Patient: Female, age 60
A 60-year-old Caucasian woman presented to our care with shortness of breath with exertion, which was relieved by rest for 2 weeks. She initially went to her primary care physician, who noted that the patient was hypoxic with oxygen saturations at 73%. She was therefore sent to the emergency department for further evaluation. Other complaints included intermittent substernal chest pain of moderate intensity with radiation to the back of the neck and a productive cough with white phlegm, but no blood was noted. She denied any fever, chills, nausea, vomiting, headaches, dizziness, abdominal pain, or diarrhea. Her comorbidities included hypertension and hypothyroidism. Home medications were levothyroxine 112 mcg tab daily and hydrochlorothiazide 12.5mg tab daily. She quit smoking tobacco about 3 years ago but previously had smoked 1/2 pack per day for 10 years.
Initial vital signs were significant for hypertension (blood pressure: 155/81) and hypoxia (oxygen saturation was 70% on room air). She was then placed on 3 liters of oxygen through nasal cannula; oxygenation then increased to 94%. The only significant physical examination findings were bilateral diffuse wheezing upon auscultation of the lungs. The initial laboratory workup (Table 1) was only significant for elevated liver enzymes. A chest radiograph (Figure 1) showed mild cardiomegaly with increased parahilar vascularity suggestive of pulmonary edema. Computed tomography (CT) angiogram (Figure 2) of the chest was ordered to rule out pulmonary embolism. It revealed a diffuse bilateral ground glass density in the lung parenchyma with intervening normal appearing lung parenchyma having a mosaic attenuation pattern. Diffuse micronodules throughout both lungs were also noted. 2D echocardiogram showed a borderline left atrial enlargement and left ventricle ejection fraction of 70+-5%.
Our differential diagnosis after our initial assessment and imaging studies was hypersensitivity pneumonitis, sarcoidosis, miliary tuberculosis, bacterial pneumonia, and lung malignancy. We suspected hypersensitivity pneumonitis as the most likely diagnosis but were unsure of the cause. On further questioning, the patient explained that she worked as a server at a restaurant located on a ranch approximately 35 miles east of El Paso, Texas. This ranch has several different species of farm animals, including birds (ducks and geese), cattle, and horses. She explained that she did not have actual close exposure to the animals or the birds. However, she had been collecting the feathers of the ducks and geese nearby the restaurant for the past 6 months and placed them in a vase on her kitchen table at home. She did not have any pet birds or birds living outside the house. No other possible environmental exposures were noted.
On the 3rd hospital day, a bronchoscopy was done that showed anatomically normal airways with diffusely erythematous mucosa and clear secretions. Bronchoalveolar lavage (BAL) of the right middle lobe was negative for malignancy, pneumocystic carinii, fungi, or granulomas. The BAL fluid was hazy and red, the cell analysis included a red blood cell count of 5000 cells per mm3 and white blood cell count was 1968 cells per mm3 with neutrophils accounting for 90%, lymphocytes of 6% and monocytes 4%. Cultures of BAL were negative for any microorganism growth, acid fast bacilli or fungi. The pulmonary function tests (PFTs) showed a proportional decrease in both FEV1 and FVC, leading to a decreased FEV1/FVC ratio. The carbon monoxide diffusing capacity (DLCO) was also decreased, suggesting a restrictive lung disease process. The human immunodeficiency virus (HIV) test result was negative. The absolute CD4 was 1272 cells/mcL (490-1740 cells/mcL), absolute CD8 count was 652 cells/mcL (180-1170 cells/mcL), and the CD4/CD8 ratio was 1.95 (0.86-5.0). Transbronchial lung biopsy revealed non-caseating granulomas, aggregates of epithelioid macrophages, and patchy mononuclear cell infiltration with lymphocytes and fibrotic tissue.
The patient clinically improved and was discharged home on the 6th hospital day with prednisone 20 mg daily. At her 1-month follow-up with the pulmonologist after discharge, she still worked at the restaurant on the ranch, but had minimal exposure to the birds and no longer collected bird feathers. The chest CT (Figure 3) findings were unchanged from previous imaging evaluation. The chest CT findings were diffuse bilateral geographic mosaic attenuation and bilateral centrilobular/peribronchial pulmonary nodules, likely representing granulomas, measuring up to 7 mm and scattered throughout both lungs. There was also subcentimeter bilateral upper/lower paratracheal, and subcarinal and hilar lymph node enlargement. She was on home oxygen and prednisone 20 mg daily. She explained that she no longer had any shortness of breath, but on physical examination mild diffuse wheezing was present bilaterally. The PFTs still had a proportional decrease in both FEV1 and FVC with a decreased FEV1/FVC ratio, but improved from the last PFTs and the DLCO was also improved. Since the patient was doing well, we initiated a prednisone taper over the course of 1 month. Additional chest CT and PFTs were performed at the 6-month follow-up visit, without any interval improvement. At this time she was no longer using the home oxygen and was tapered off the prednisone. She was asymptomatic and no wheezing was noted on auscultation of the lungs.
Keywords: alveolitis, bird fancier’s lung, bird feathers, extrinsic allergic
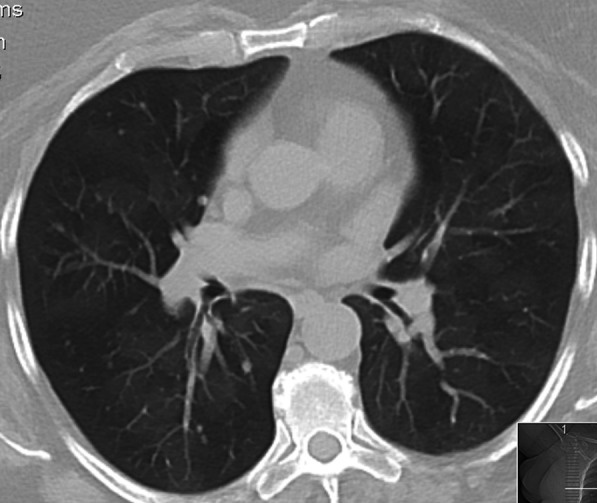
Image caption: Chest CT: diffuse bilateral geographic mosaic attenuation and bilateral centrilobular/peribronchial pulmonary nodules.